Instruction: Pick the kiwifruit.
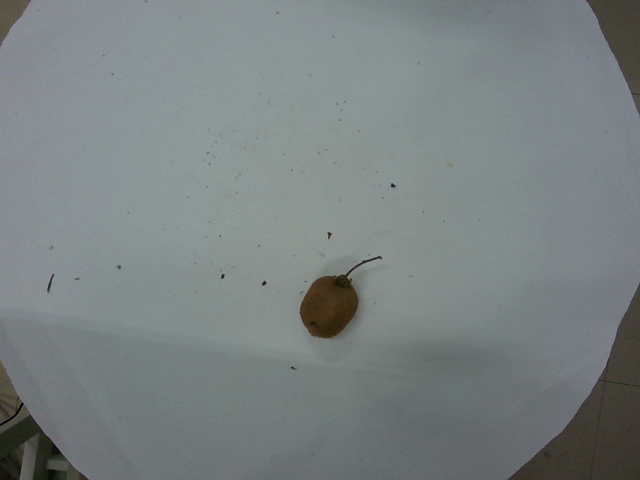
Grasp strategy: vertical